Question: What is the suspected problem?
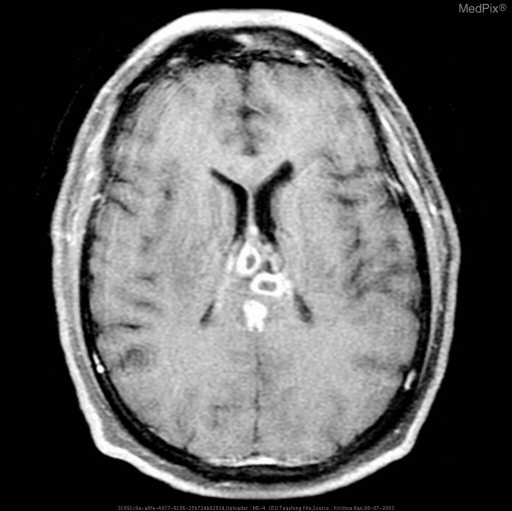
Answer: The findings suggest Patient has multiple ring-enhancing lesions with increased T2 signal within the deep cerebral white matter involving both hemispheres.  Three of the lesions are centered on the periventricular area.  A fourth lesion is present on the superior portion of the corpus collosum and a fifth cystic lesion in the posterior parieto-occiptial area.  No deviation of the midline is appreciated.. Patient has multiple ring-enhancing lesions with increased T2 signal within the deep cerebral white matter involving both hemispheres (not shown).  Three of the lesions are centered on the periventricular area.  A fourth lesion is present on the superior portion of the corpus collosum and a fifth cystic lesion in the posterior parieto-occiptial area.  No deviation of the midline is appreciated.. The patient might have a history of Patient presented with right-sided weakness and tonic-clonic activity in his right upper and lower extremity..